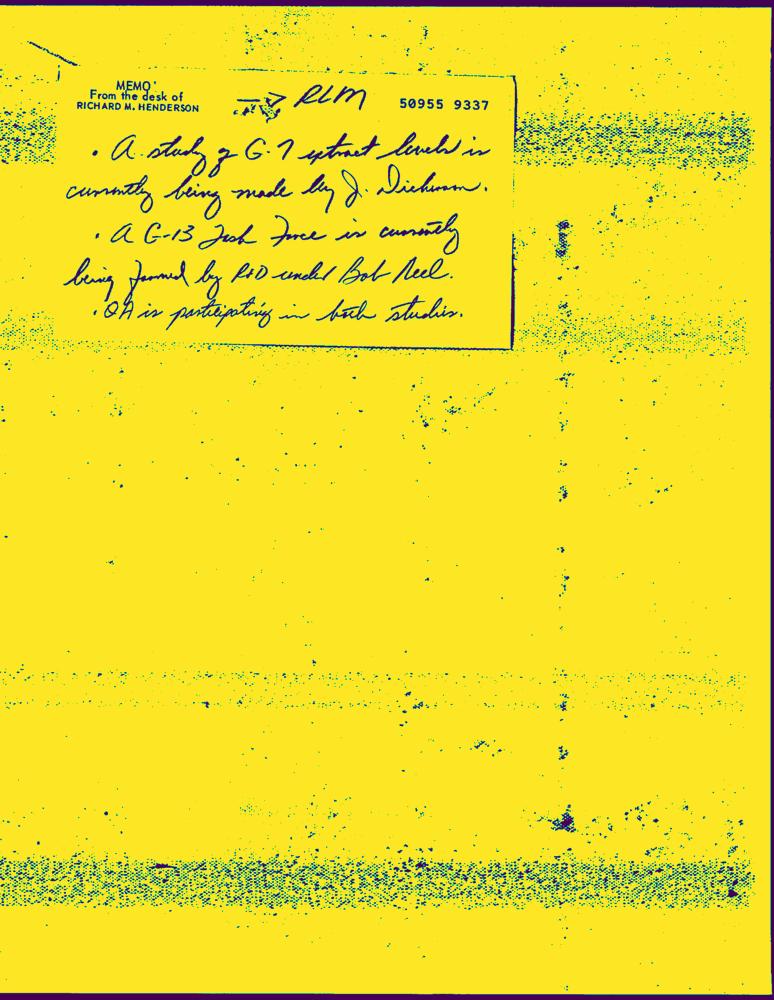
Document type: Letter-Doc